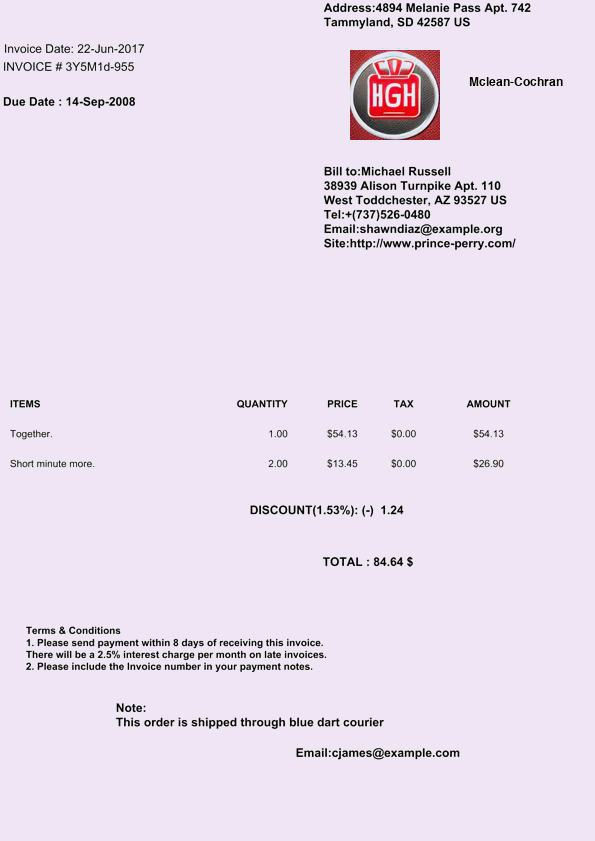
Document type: Invoice